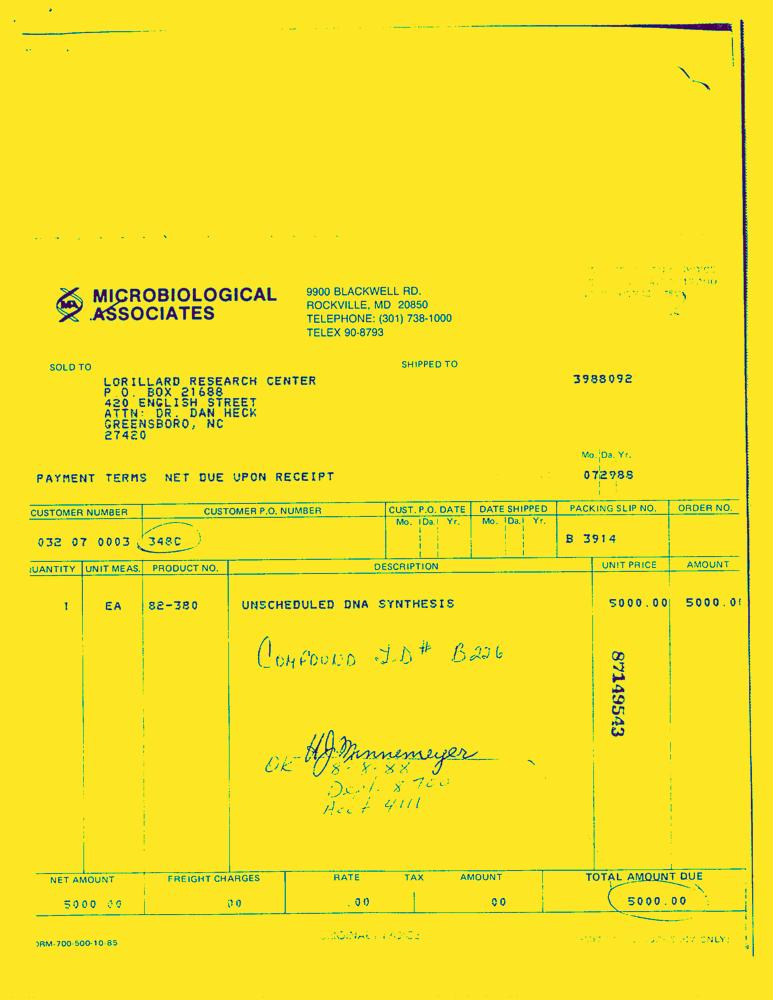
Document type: Invoice-Doc